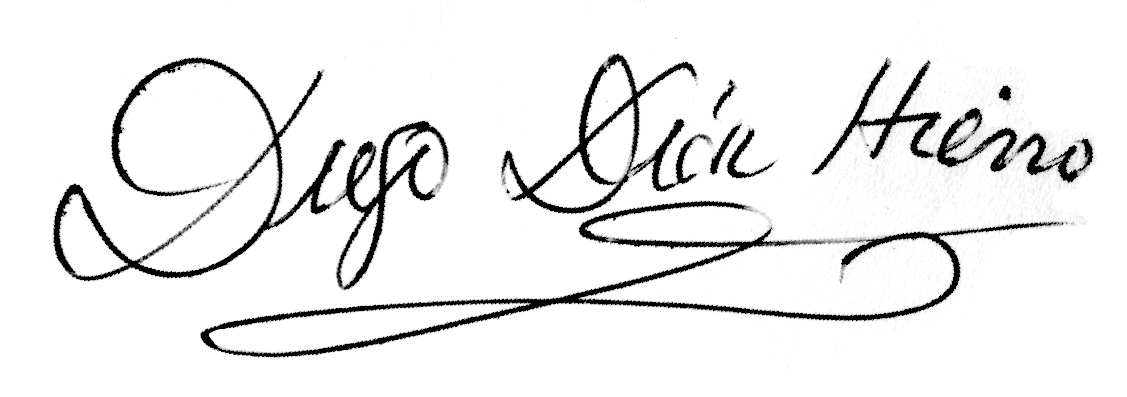
Signature of: diego díaz hierro